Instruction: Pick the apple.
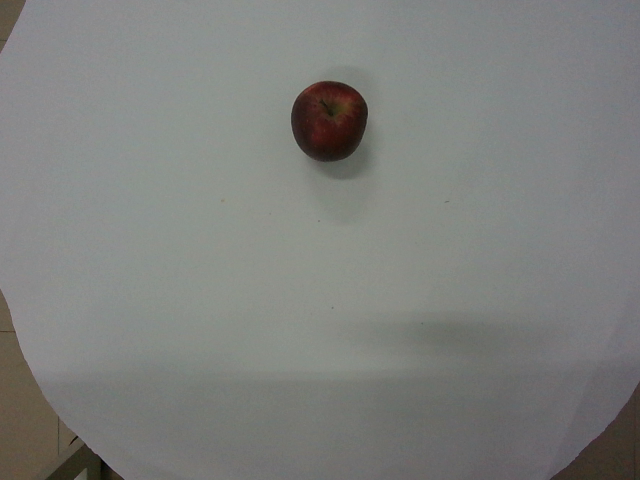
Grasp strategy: vertical